Question: How is the history relevant to the case?
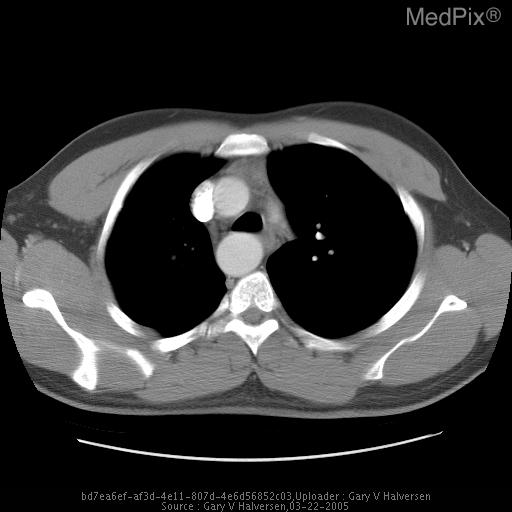
Answer: The patient's history of Vomiting 4 days prior, now with cough and chest pain. is key in understanding the case.